Question: What do the imaging results show?
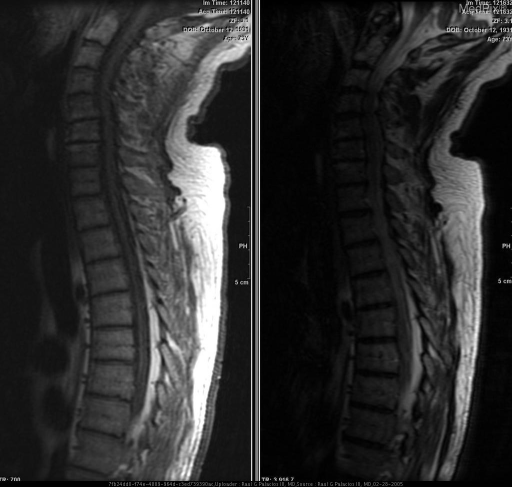
Answer: The imaging shows MRI of the spine demonstrates proliferation of the dorsal epidural fat associated with complete effacement of the dorsal sub arachnoid space from the T3 - T9 levels which results in moderate central canal stenosis mild ventral cord flattening at the T6-7 level.  There is also multilevel disk disease. Side by side T1 and T2 weighted images of the sagittal spine shows proliferation of the epidural fat and moderate cord flattening at the T6-7 level..